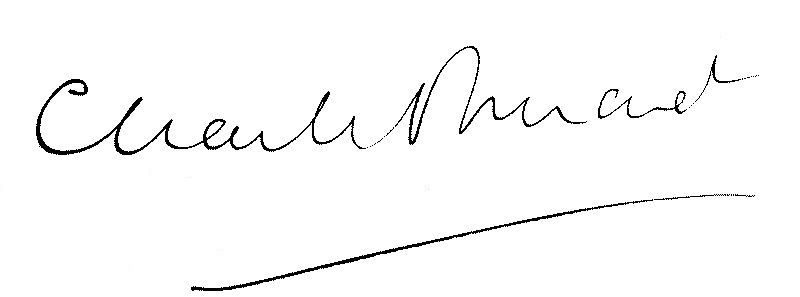
Signature of: charles pomaret